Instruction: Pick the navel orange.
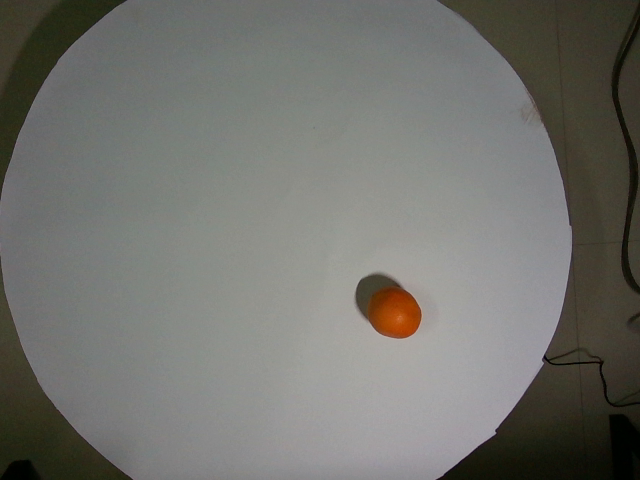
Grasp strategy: vertical